Question: How is the history relevant to the case?
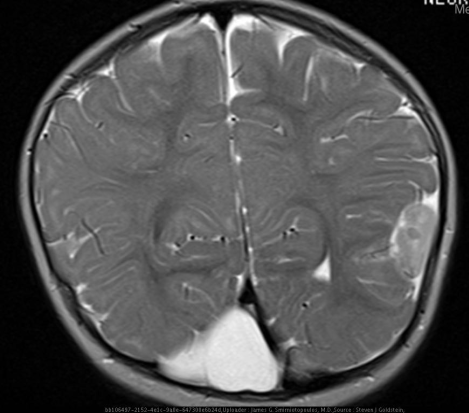
Answer: The patient's history of 9 mo old girl with a history of trauma.  A screening CT scan revealed a possible left hemisphere bleed.  MRI and skeletal survey were ordered. is key in understanding the case.